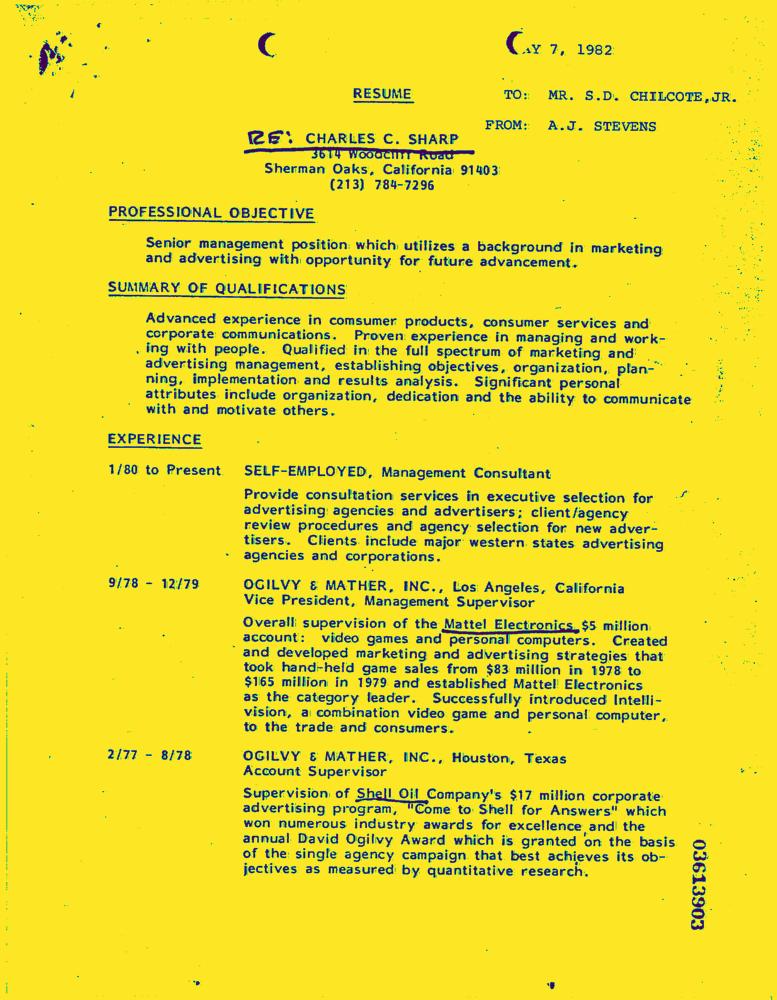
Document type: Resume-Doc